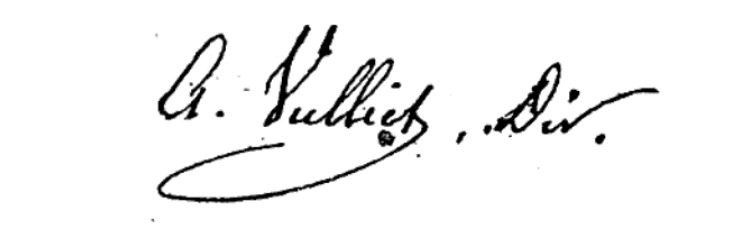
Signature of: adam vulliet